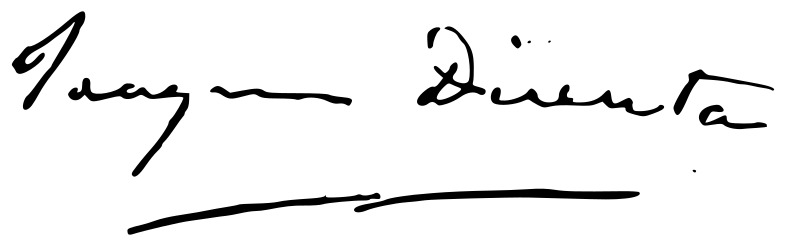
Signature of: joaquín dicenta